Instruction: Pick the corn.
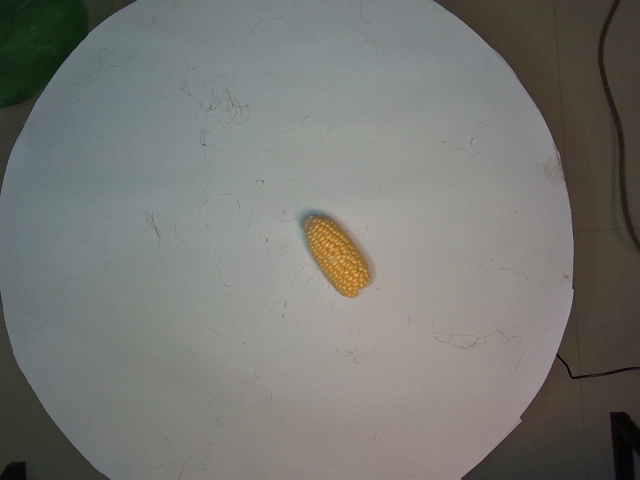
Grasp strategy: vertical